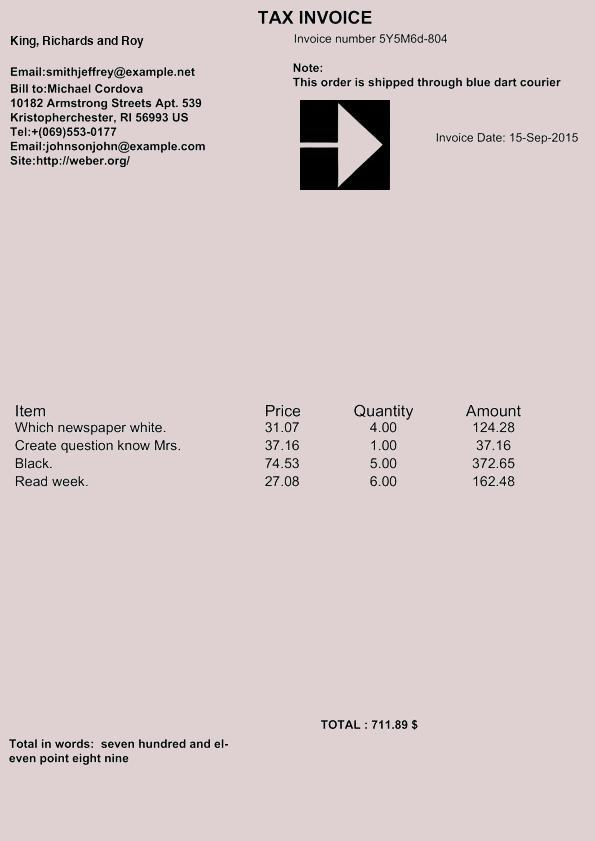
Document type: Invoice